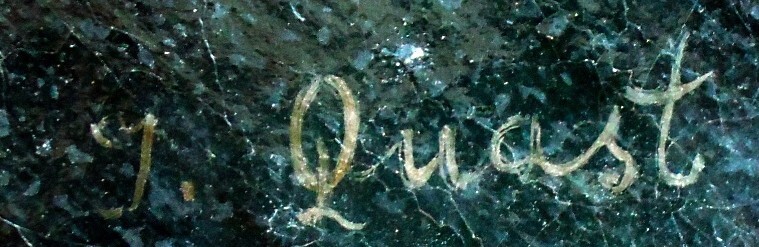
Signature of: johann zacharias quast